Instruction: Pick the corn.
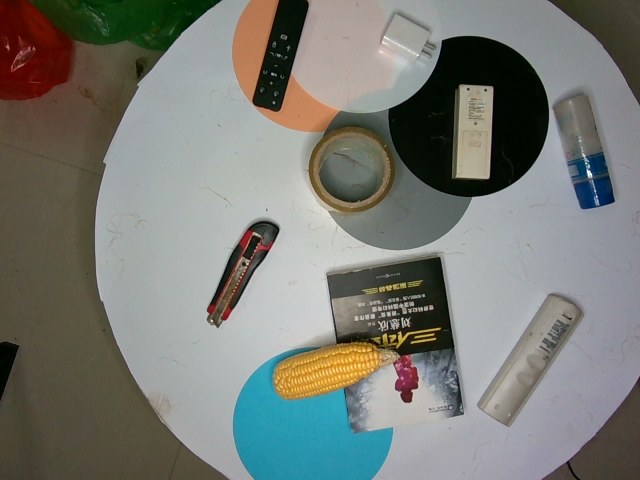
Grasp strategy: vertical